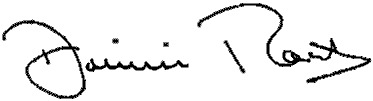
Signature of: dominic raab